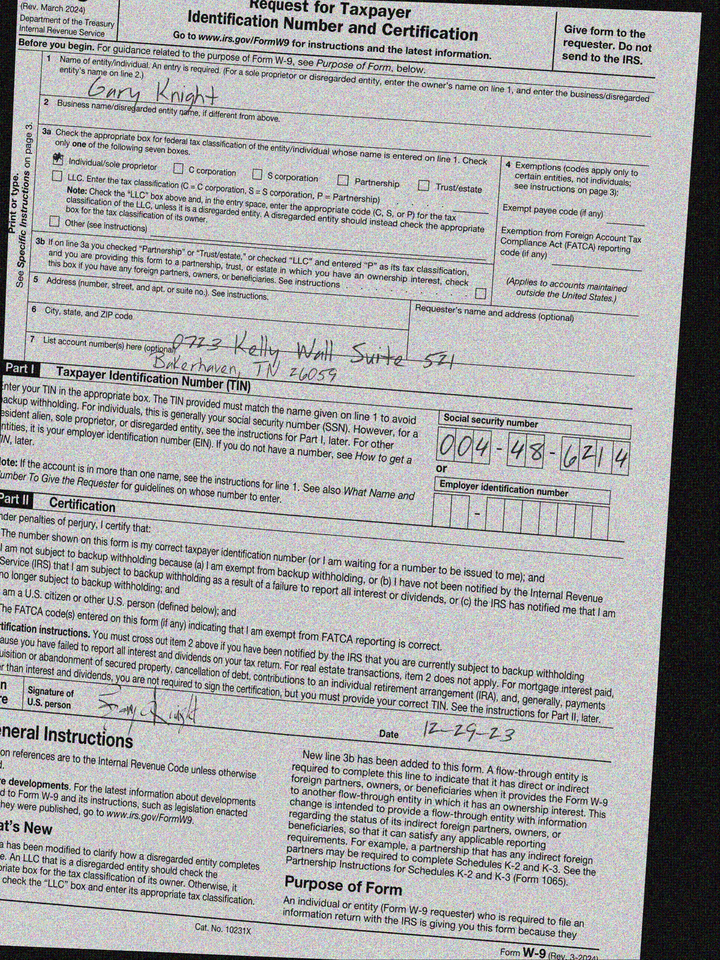
adr1: 0723 Kelly Wall Suite 521
adr2: Bakerhaven, TN 26059
cbx: yes
ssn: 004486214
enm: Gary Knight
sdt: 12-29-23